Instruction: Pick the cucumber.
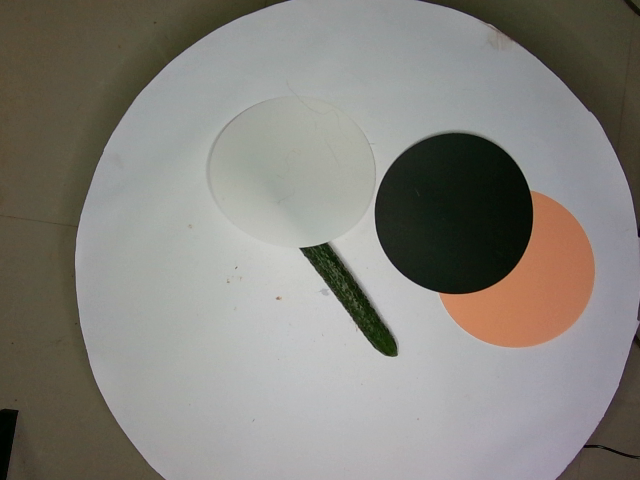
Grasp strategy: vertical